Question: How does the patient history play a role?
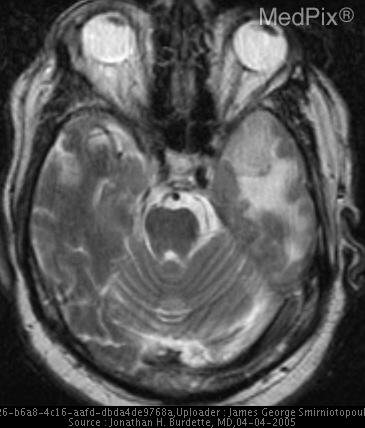
Answer: The patient's history of This is a 67yo white man with Hx of HTN, CM, and MI X 3
reports of right-sided weakness, facial droop, dizziness leading to a fall.  He reports no loss of consciousness, no post-ictal period. No loss of bowel or bladder function.

The patient reports some generalized weakness over the last month as well as headaches. is key in understanding the case.